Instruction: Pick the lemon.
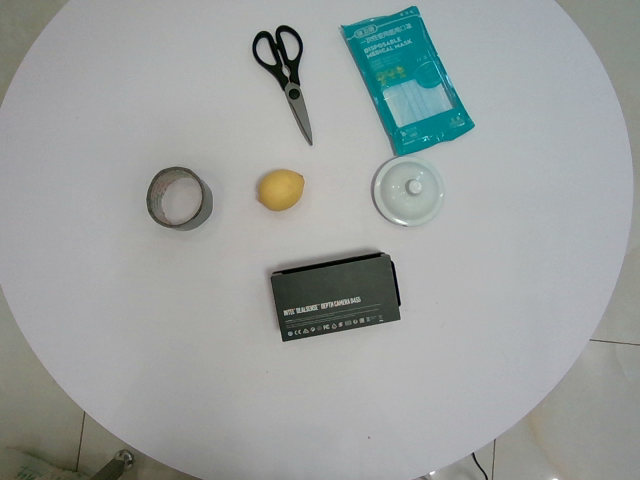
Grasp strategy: vertical